Question: In what way does the history help explain the case?
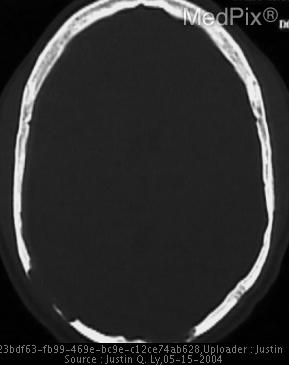
Answer: The patient's history of Skull pain is key in understanding the case.